Question: What is the main concern?
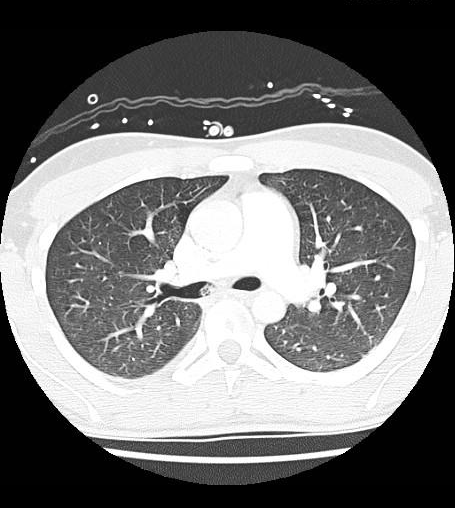
Answer: The findings suggest Multiple axial CT images obtained according to the CT pulmonary angiography protocol demonstrates mixed-density (including air density) endoluminal lesion within the bronchus intermedius extending from just past the carina and down, with large areas of atelectasis in the right lower lobe.  The air densities strongly suggest that this is a large mucus plug.

Oblique coronal reconstructed image shows the extent of this large mucus plug.. Multiple axial CT images obtained according to the CT pulmonary angiography protocol demonstrates mixed-density (including air density) endoluminal lesion within the bronchus intermedius extending from just past the carina and down, with large areas of atelectasis in the right lower lobe.  The air densities strongly suggest that this is a large mucus plug.. The patient might have a history of ICU patient who, after extubation, developed acute onset dyspnea and hypoxia..